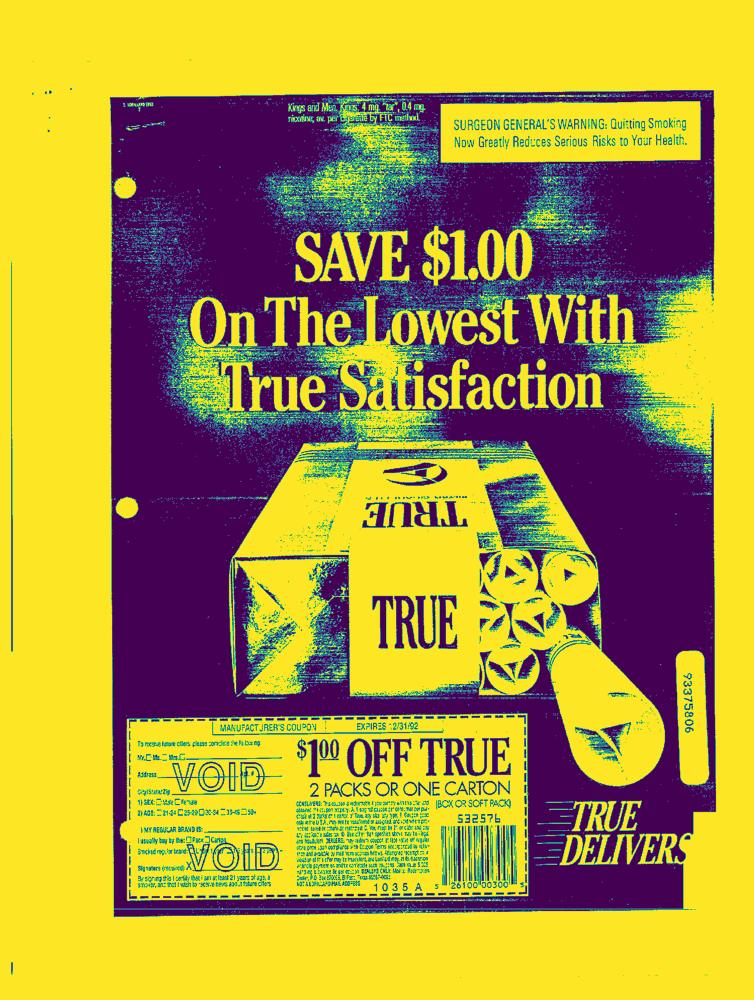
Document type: AD